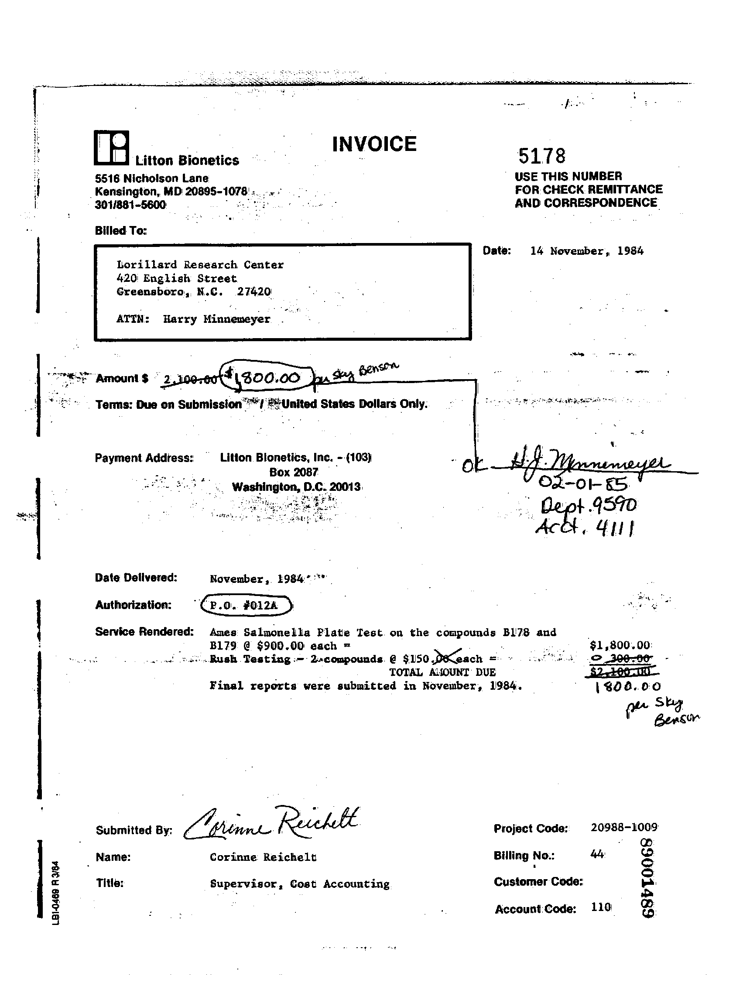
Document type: Invoice